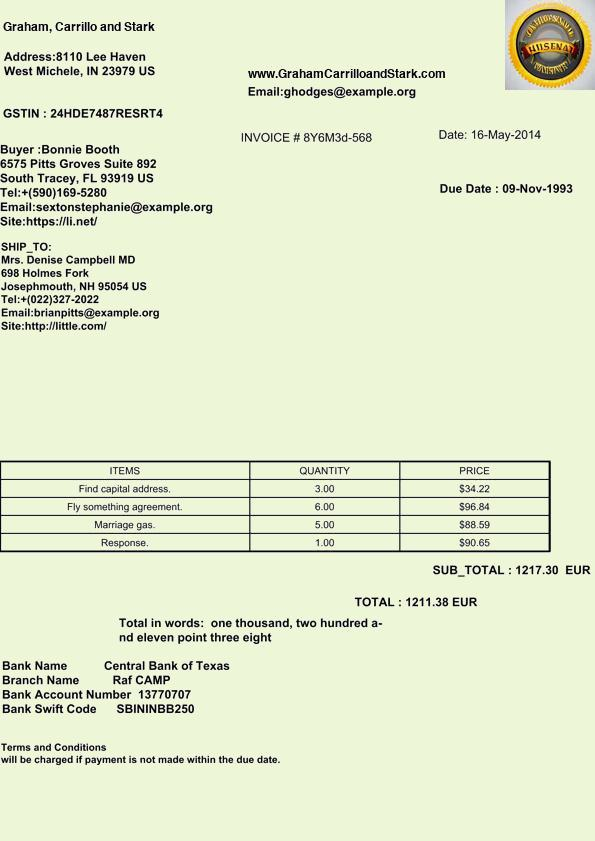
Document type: Invoice